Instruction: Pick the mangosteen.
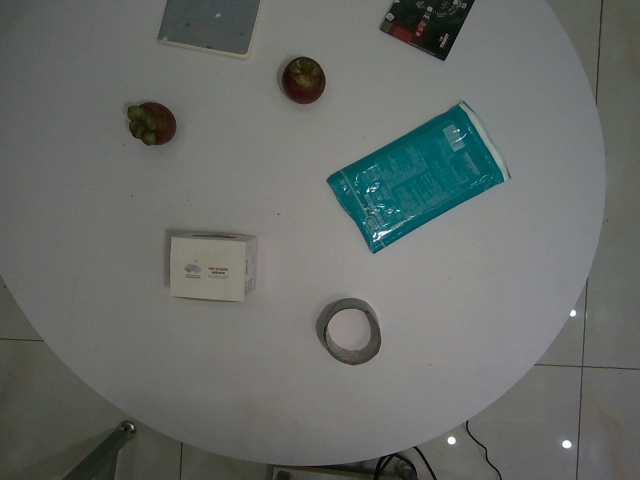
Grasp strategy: vertical